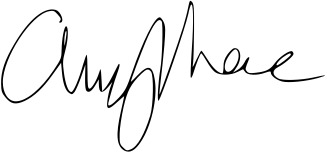
Signature of: amy macmahon